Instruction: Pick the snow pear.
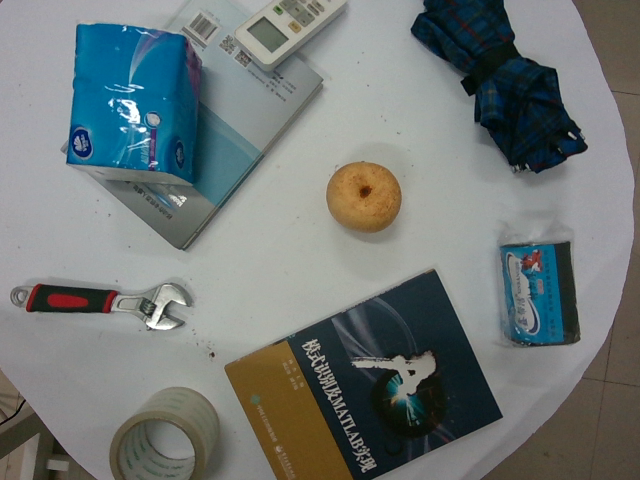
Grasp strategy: vertical